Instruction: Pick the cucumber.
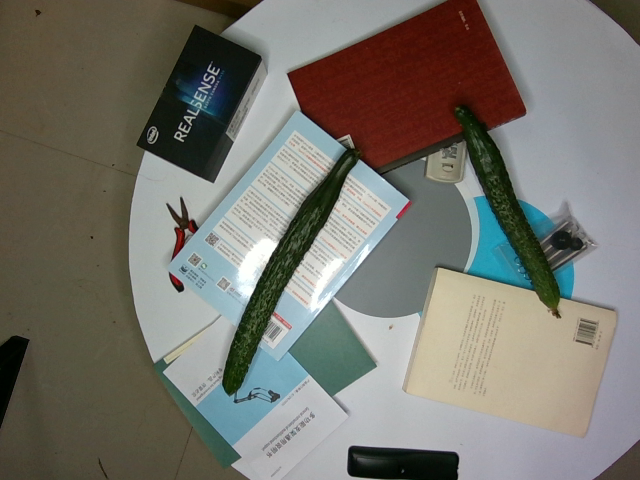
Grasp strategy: vertical